Question: How does the patient history play a role?
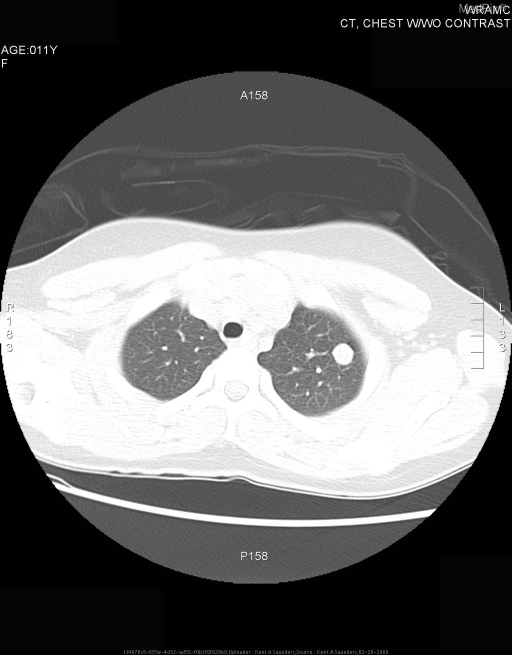
Answer: The patient's history of 10 y.o. girl with "chronic congestion" presented to clinic with new onset of cough and sore throat.  The patient also had complained of 6 months of intermittent headaches.  The patient denied any sputum production or fevers. is key in understanding the case.